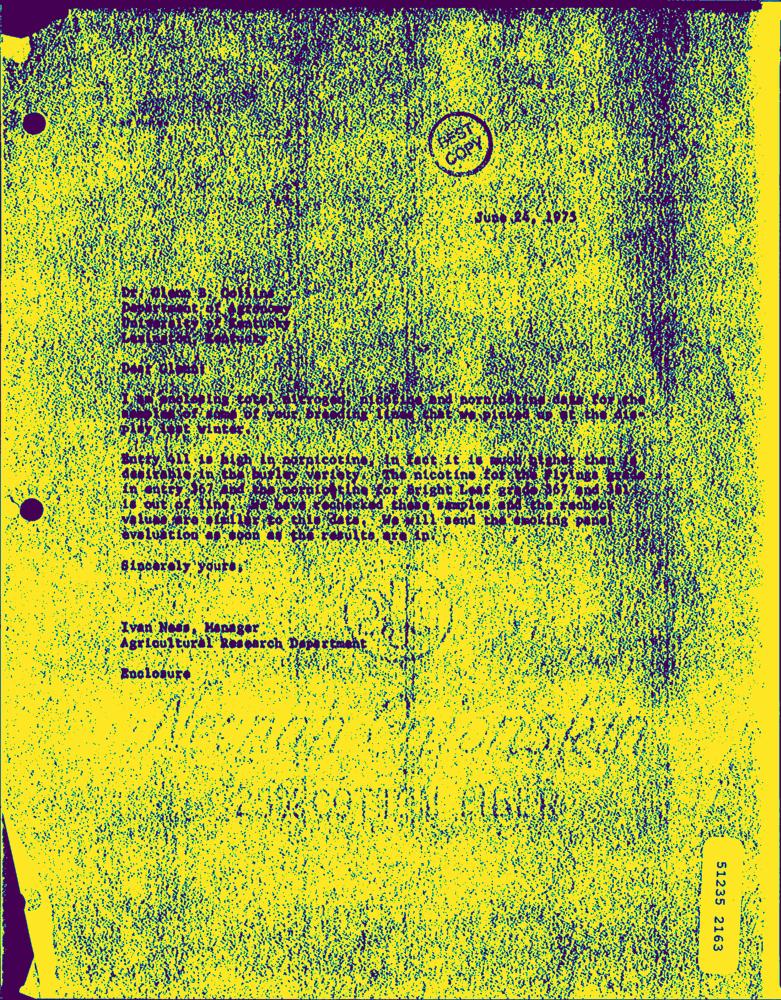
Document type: Hand-Written